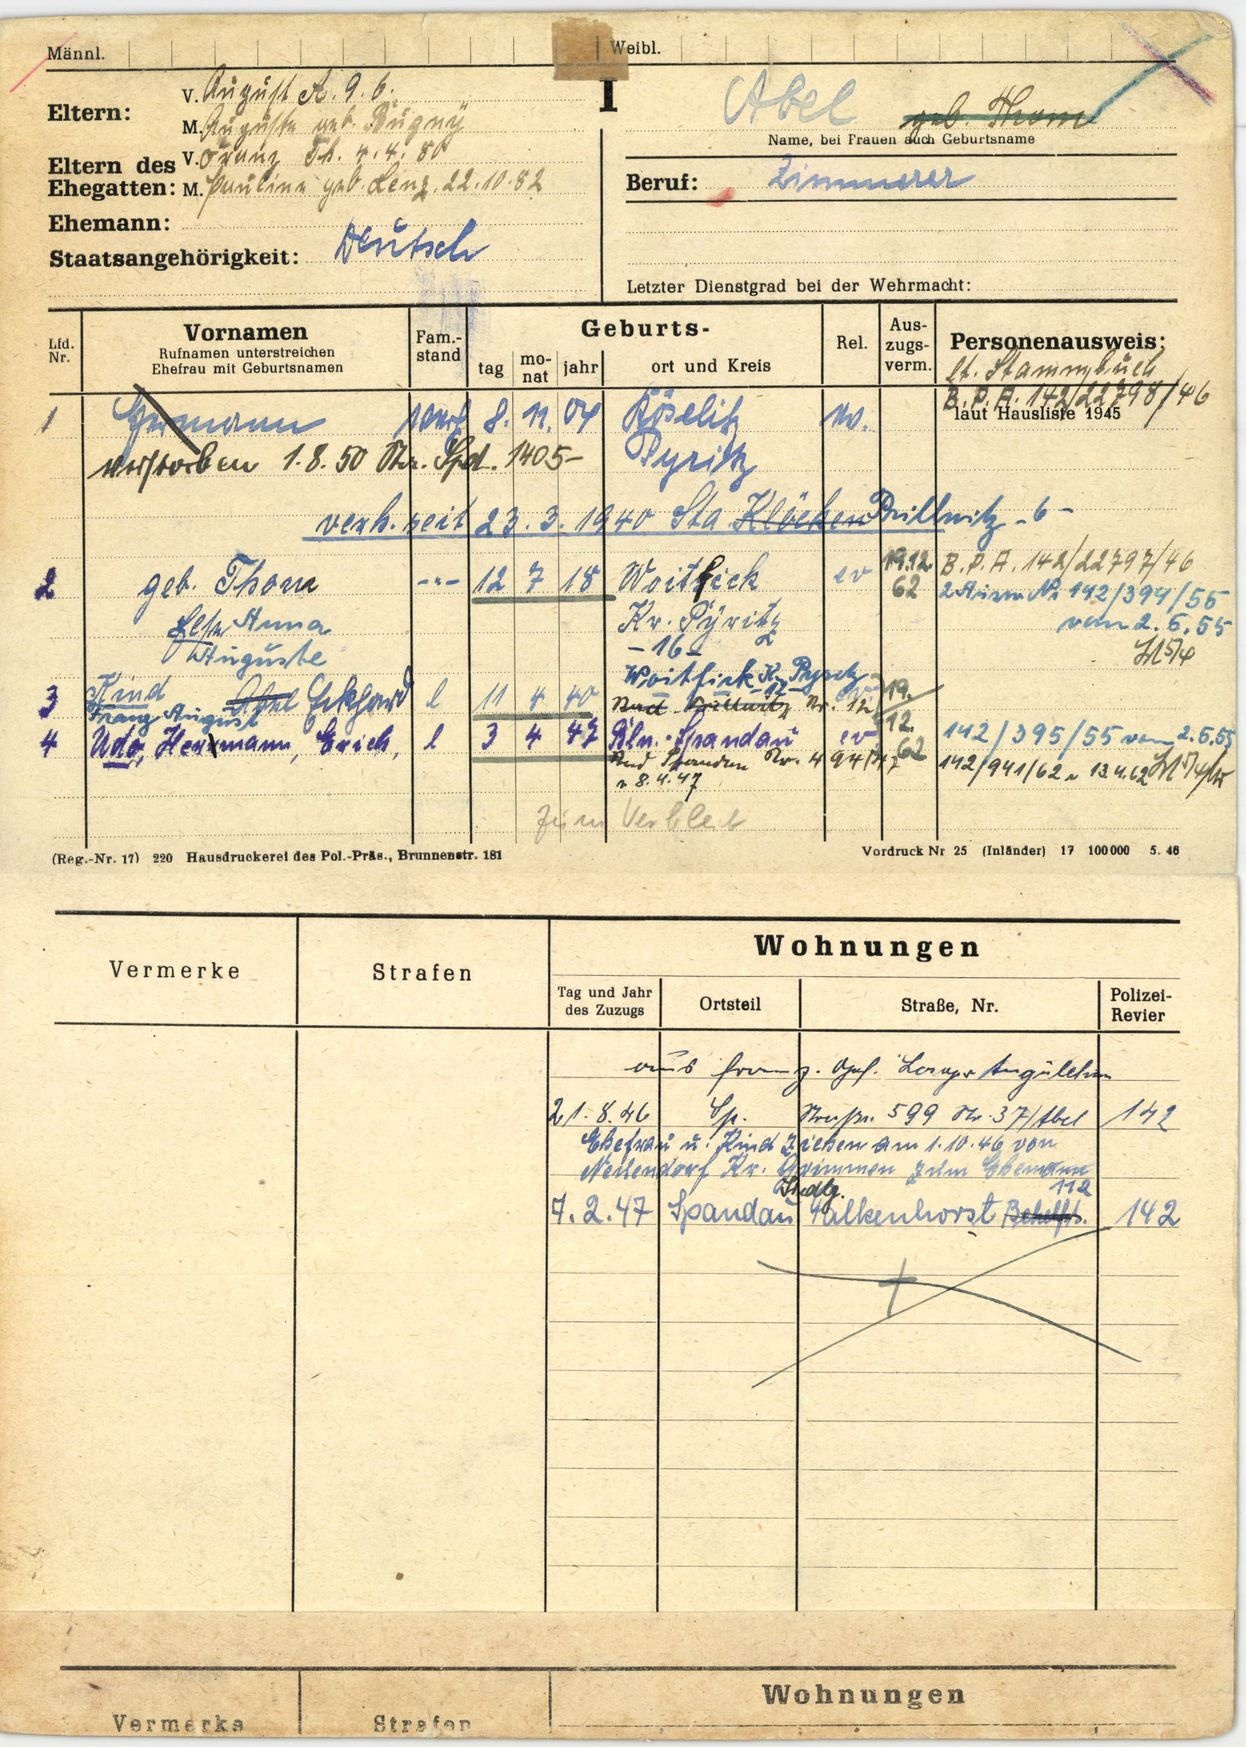
Abel